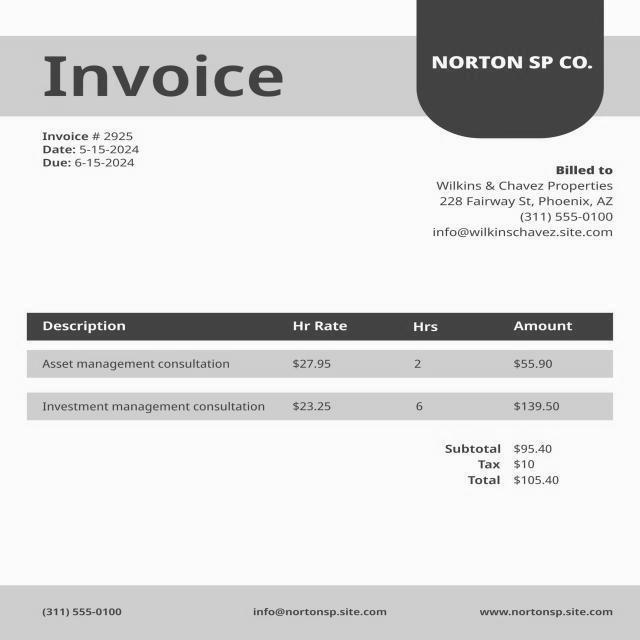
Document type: Invoice